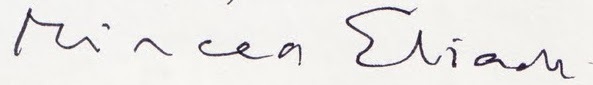
Signature of: mircea eliade